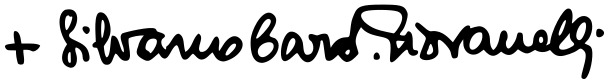
Signature of: silvano piovanelli